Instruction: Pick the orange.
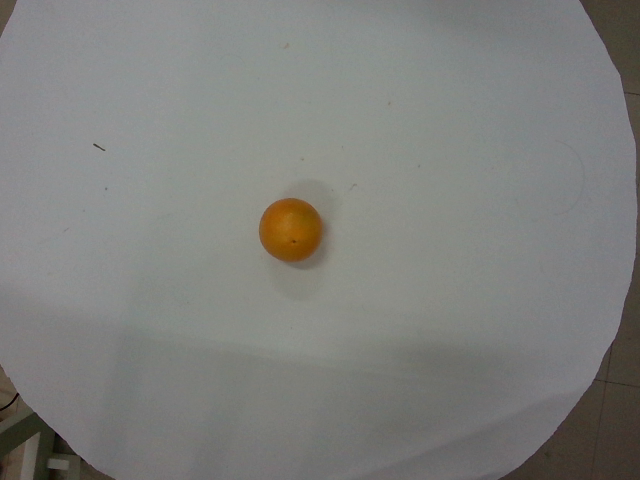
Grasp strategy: vertical